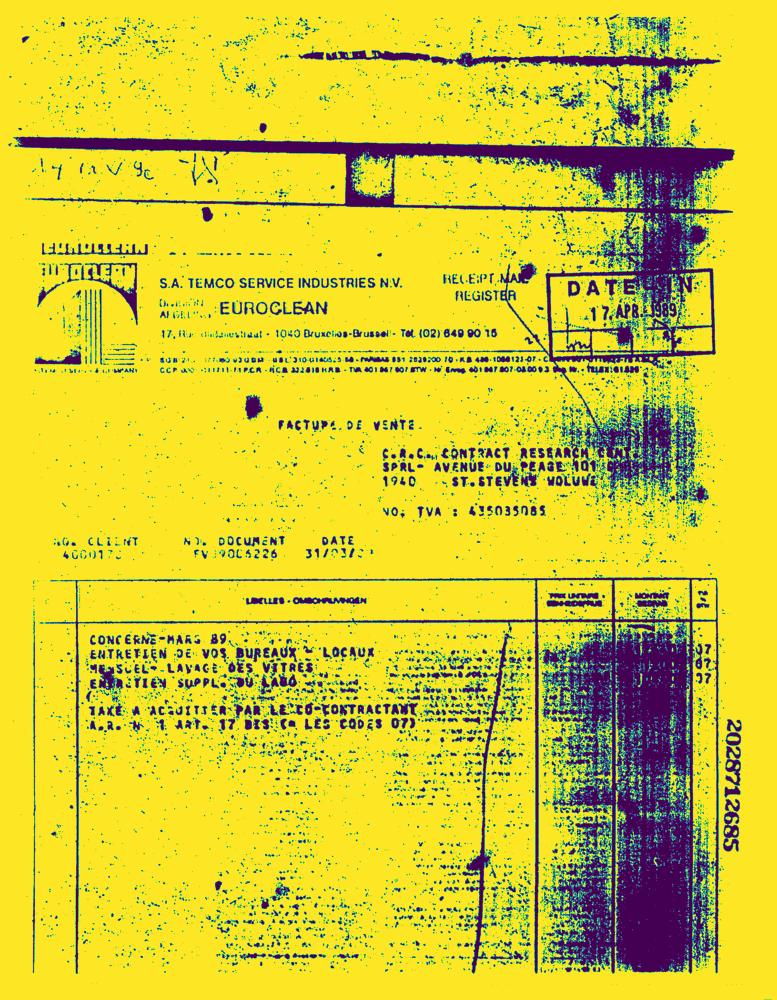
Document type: Invoice-Doc